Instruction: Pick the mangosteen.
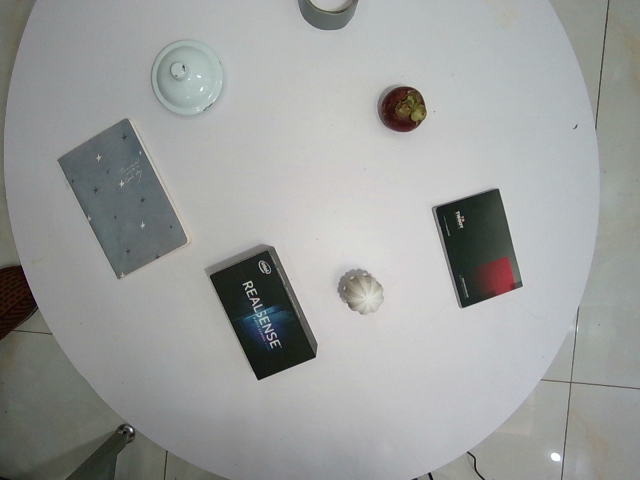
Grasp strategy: vertical